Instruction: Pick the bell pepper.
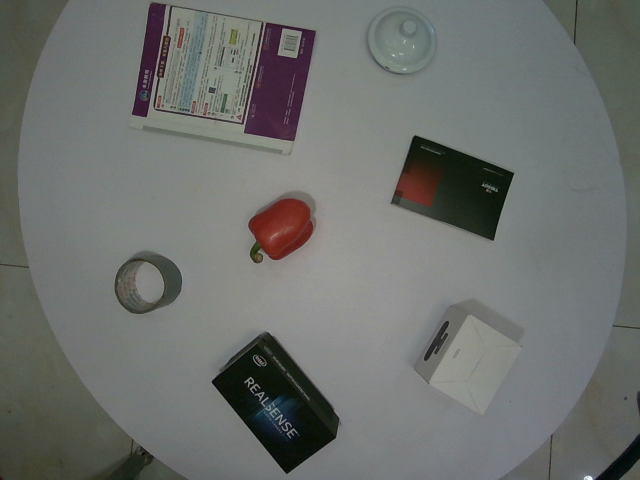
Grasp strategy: vertical